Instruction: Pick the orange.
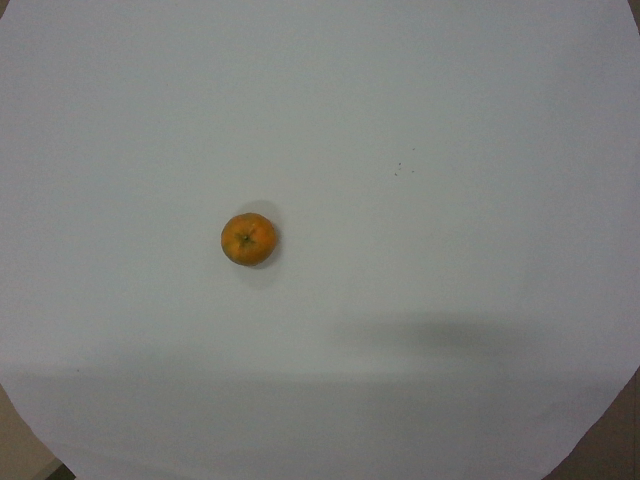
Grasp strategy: vertical